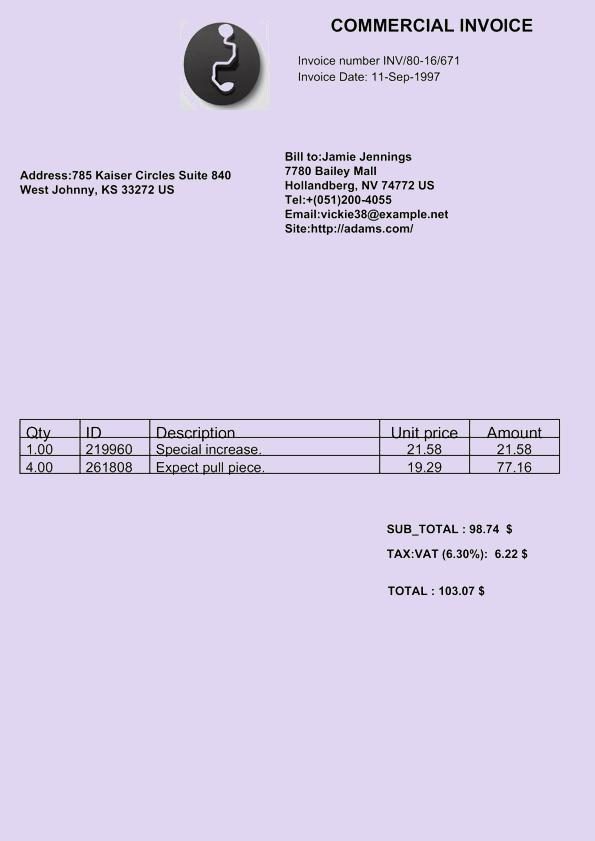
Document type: Invoice